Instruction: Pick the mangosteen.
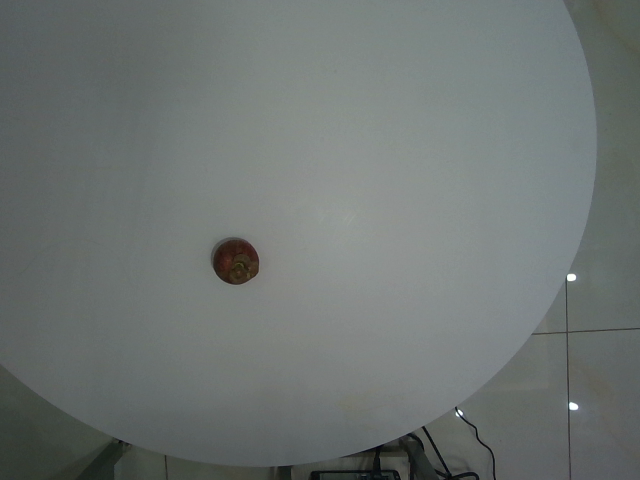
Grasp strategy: vertical